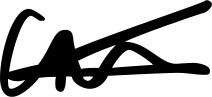
Signature of: este haim